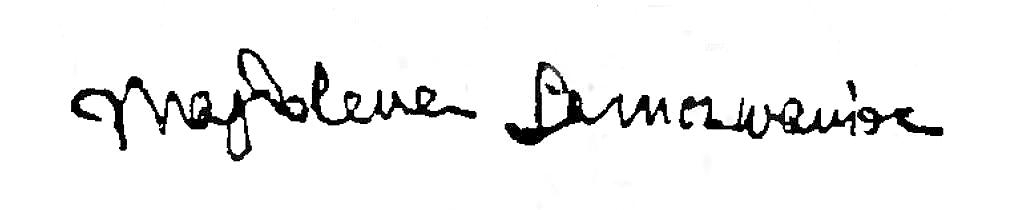
Signature of: magdalena samozwaniec